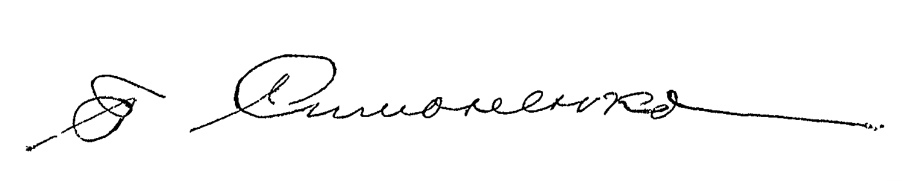
Signature of: grigory fedorovich simonenko